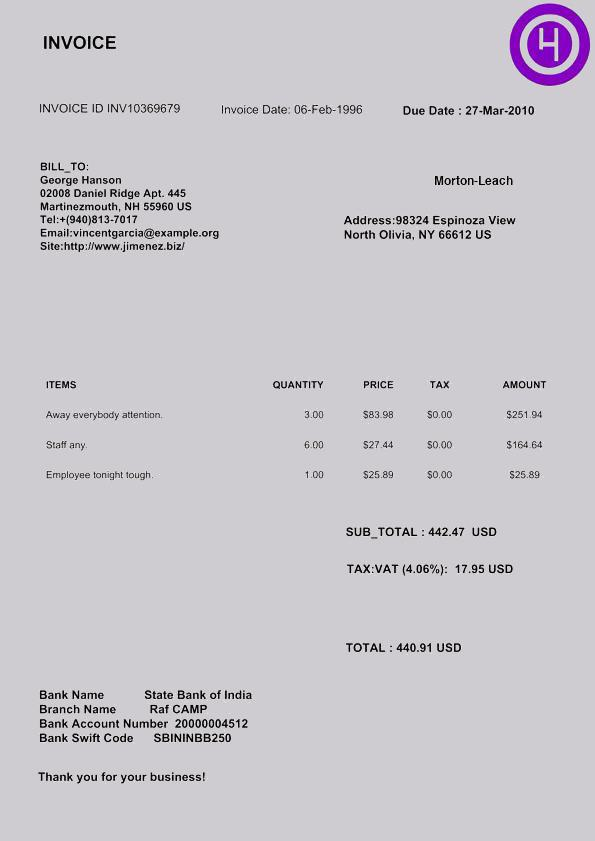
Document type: Invoice